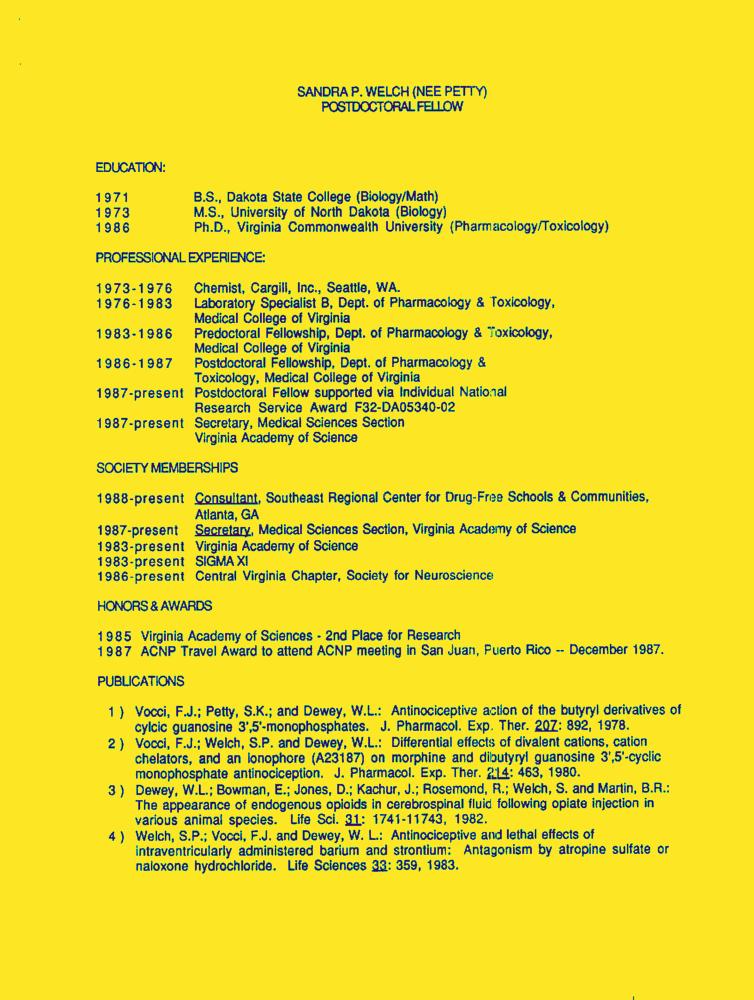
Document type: Resume-Doc